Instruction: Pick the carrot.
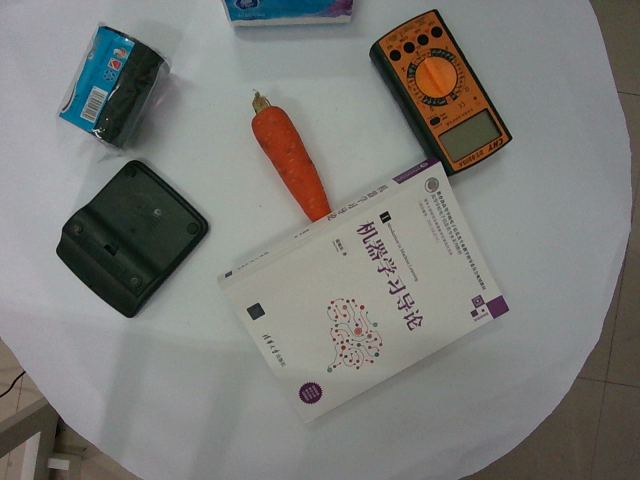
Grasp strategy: vertical